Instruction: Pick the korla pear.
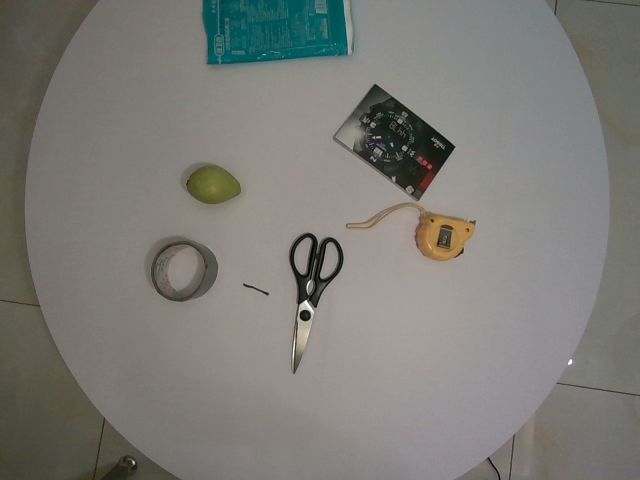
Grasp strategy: vertical